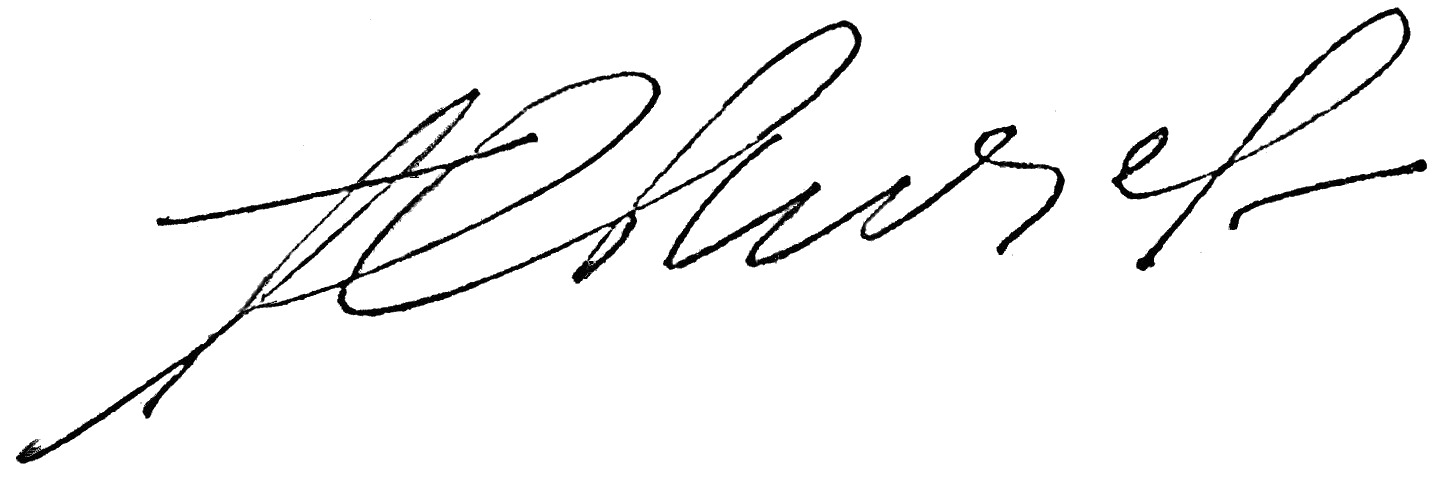
Signature of: georgy svishchyov